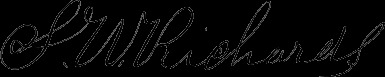
Signature of: samuel w richards